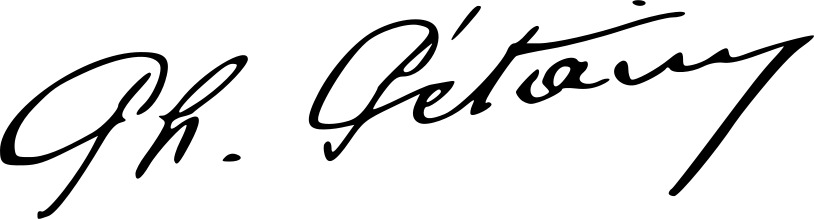
Signature of: philippe pétain